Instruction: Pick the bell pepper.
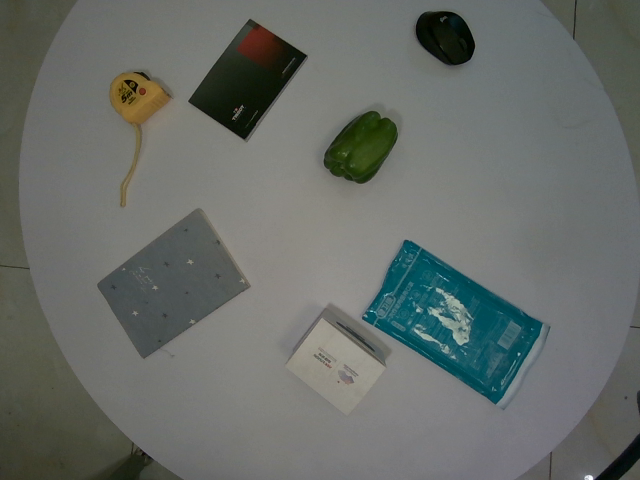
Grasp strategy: vertical